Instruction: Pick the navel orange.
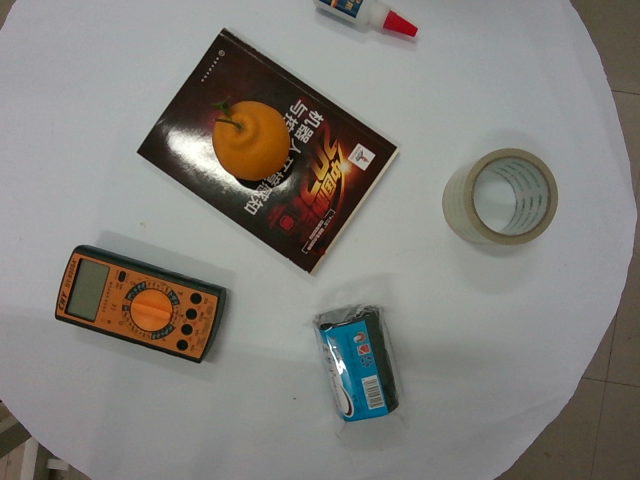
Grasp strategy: vertical